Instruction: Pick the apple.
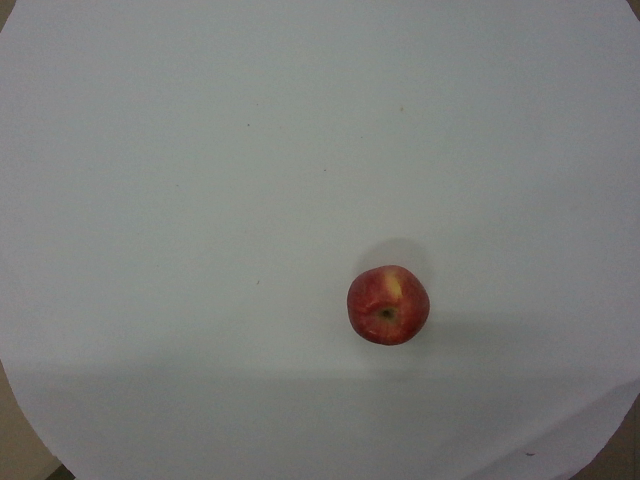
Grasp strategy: vertical